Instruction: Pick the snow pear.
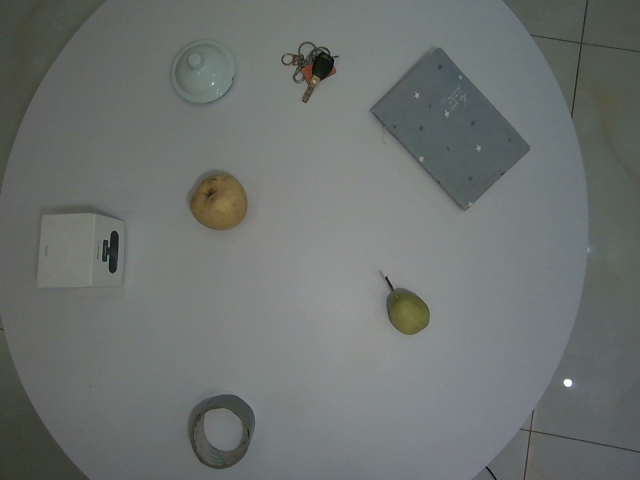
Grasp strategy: vertical